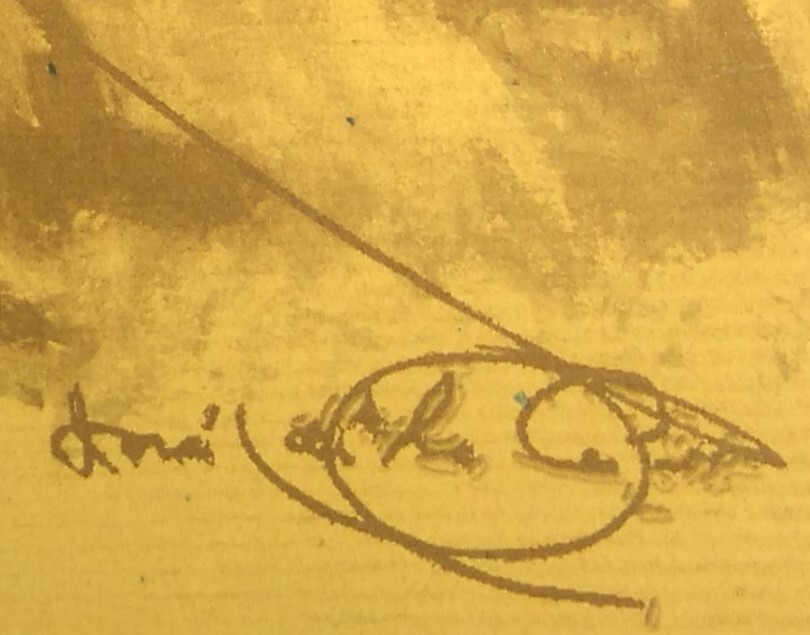
Signature of: omar de la cuadra